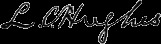
Signature of: louis cameron hughes